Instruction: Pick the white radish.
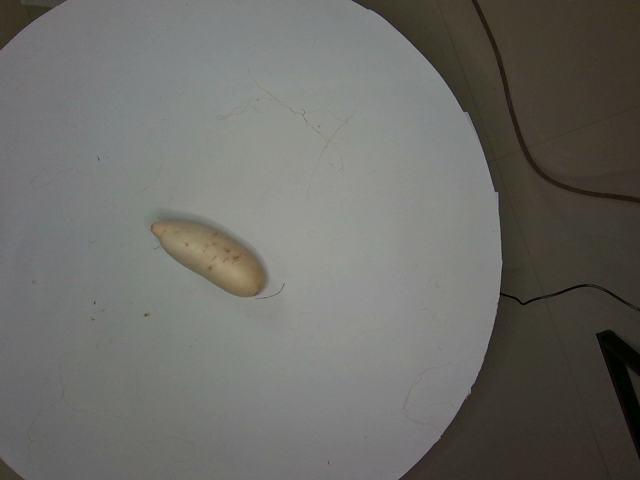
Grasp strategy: vertical